Question: How is the property described in the document?
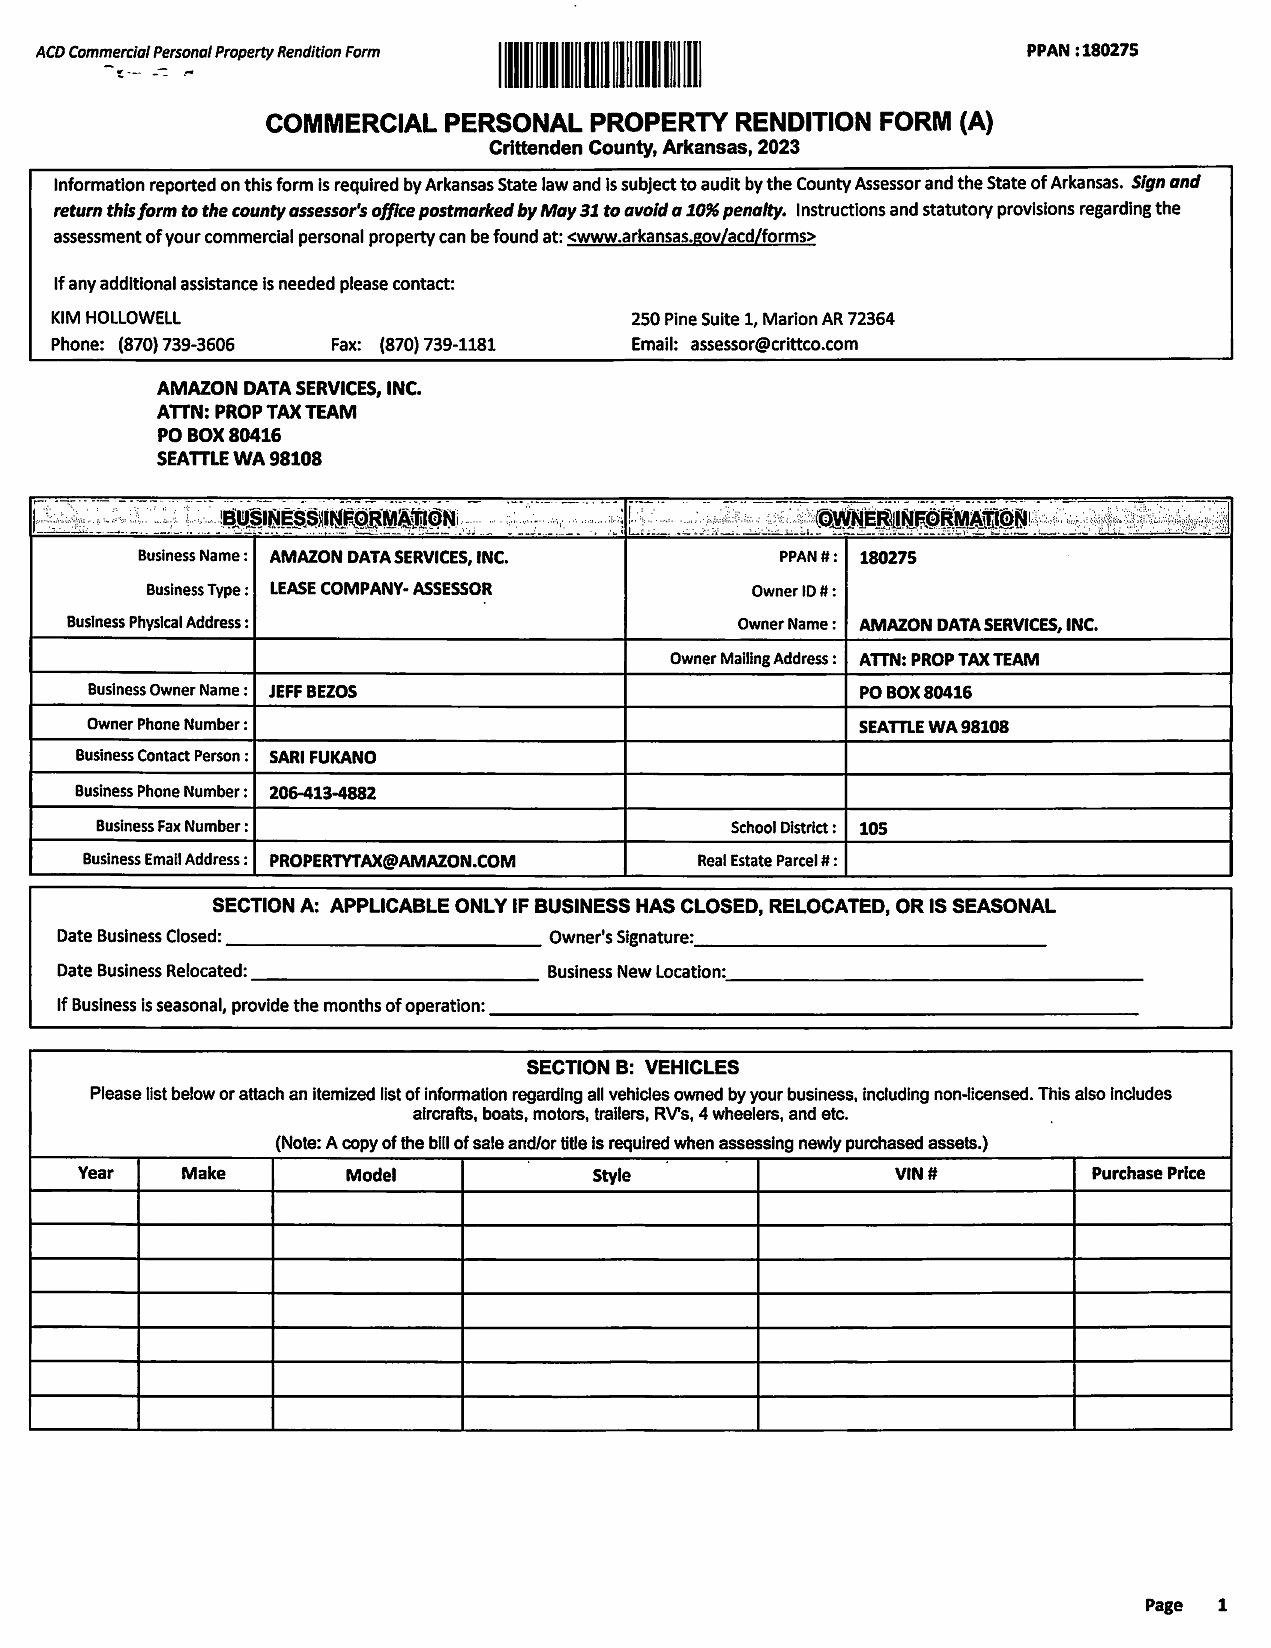
Answer: "LEASE COMPANY- ASSESSOR"